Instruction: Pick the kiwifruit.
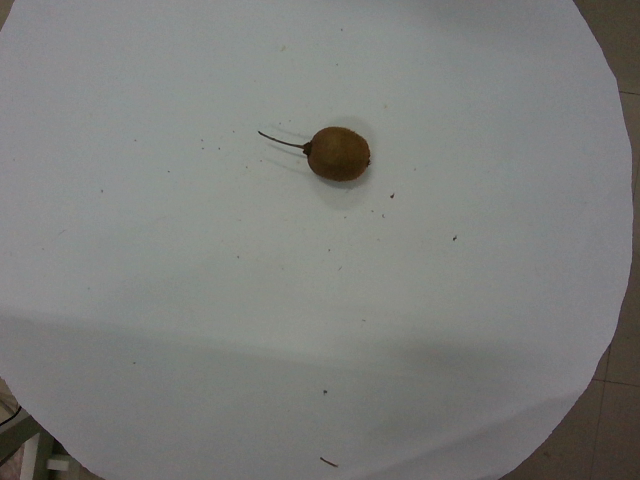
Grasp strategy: vertical